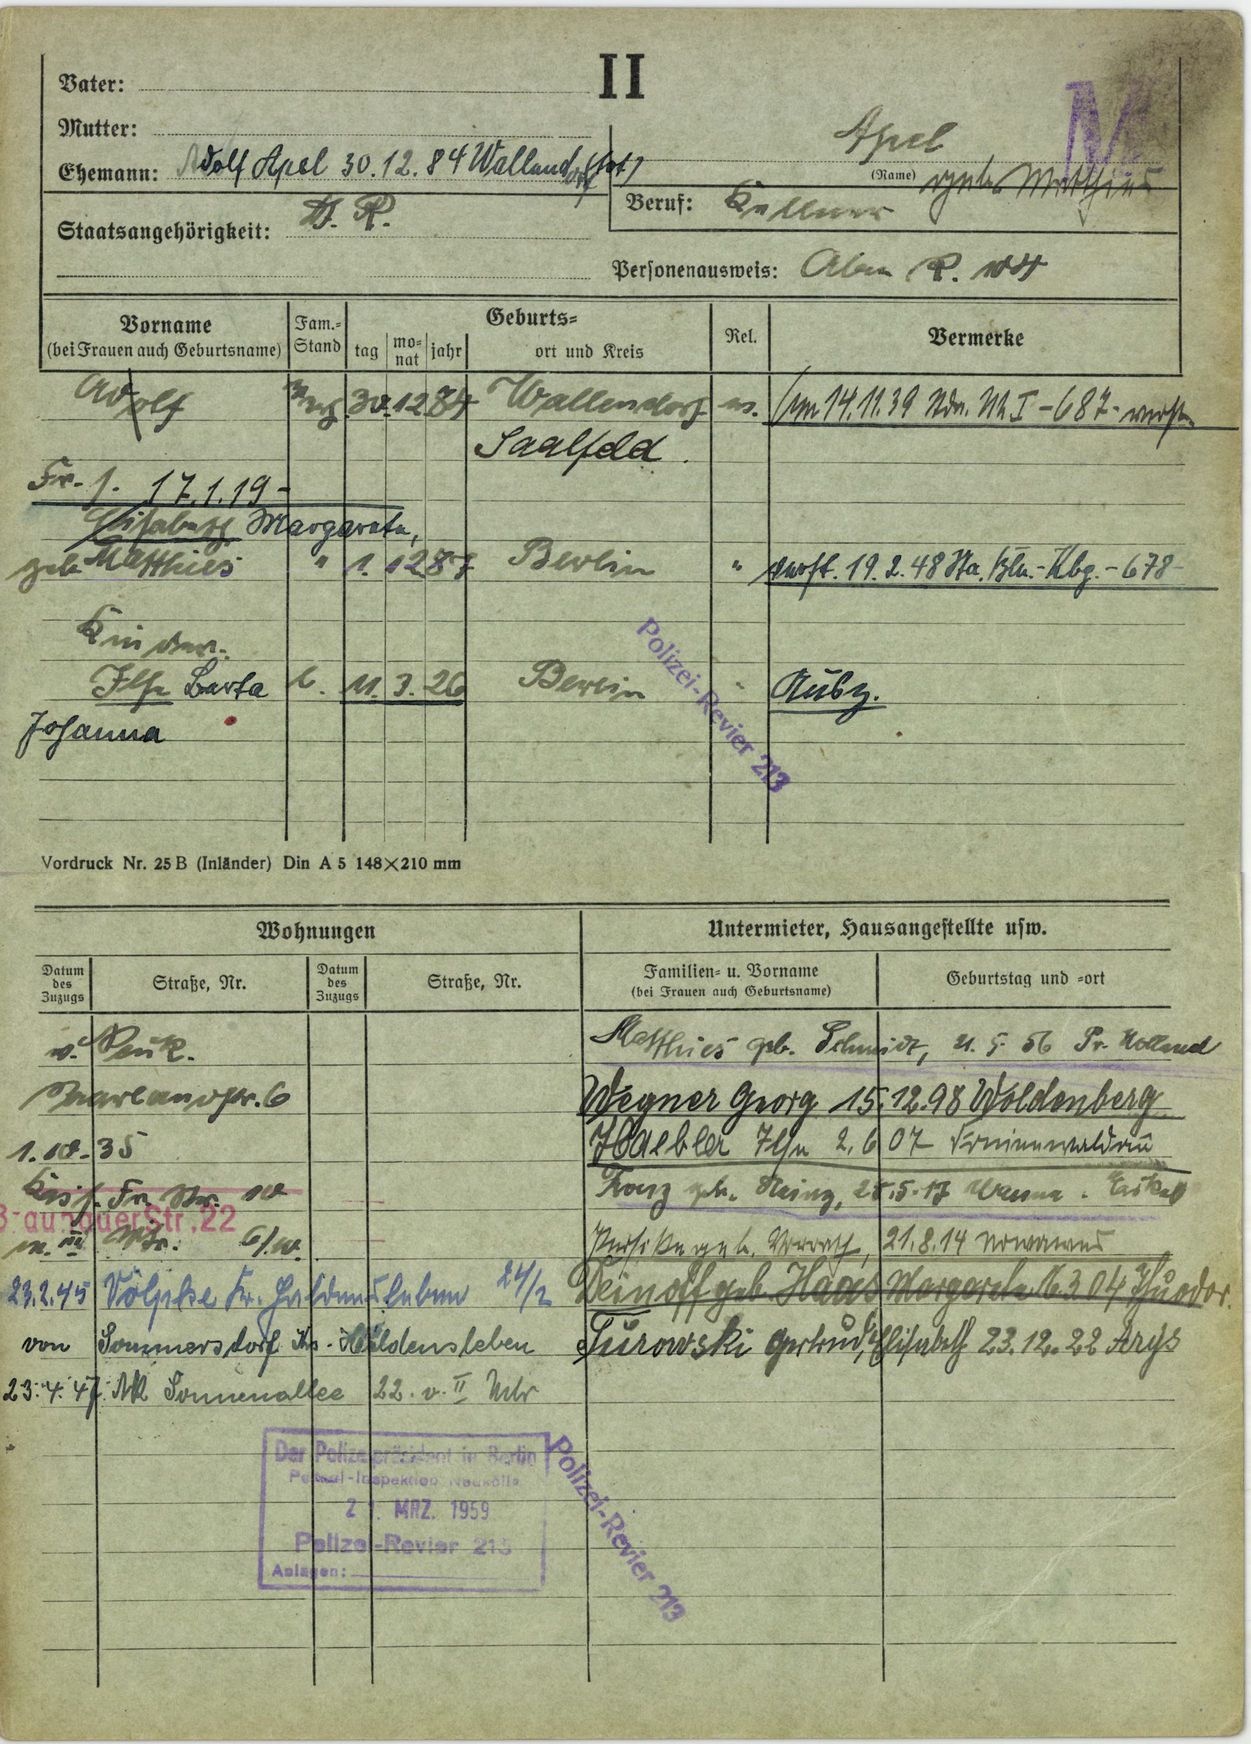
Apel geb. Matthies